Question: What do the imaging results show?
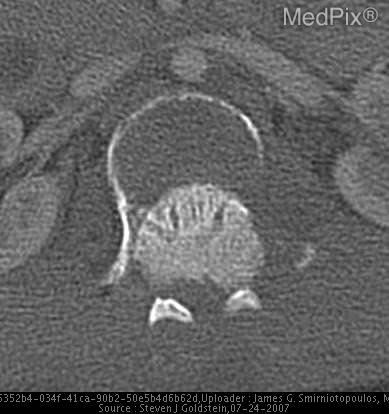
Answer: The imaging shows •  CT:
- Fracture dislocation of spine at T12/L1

•  MRI:
- (Post-reduction)  Spinal cord transection with intraaxial hemorrhage and spinal cord edema CT  shows two vertebral bodies, one far anterior, due to spinal column dislocation at the T12/L1 level..